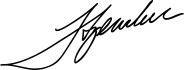
Signature of: hazel mccallion